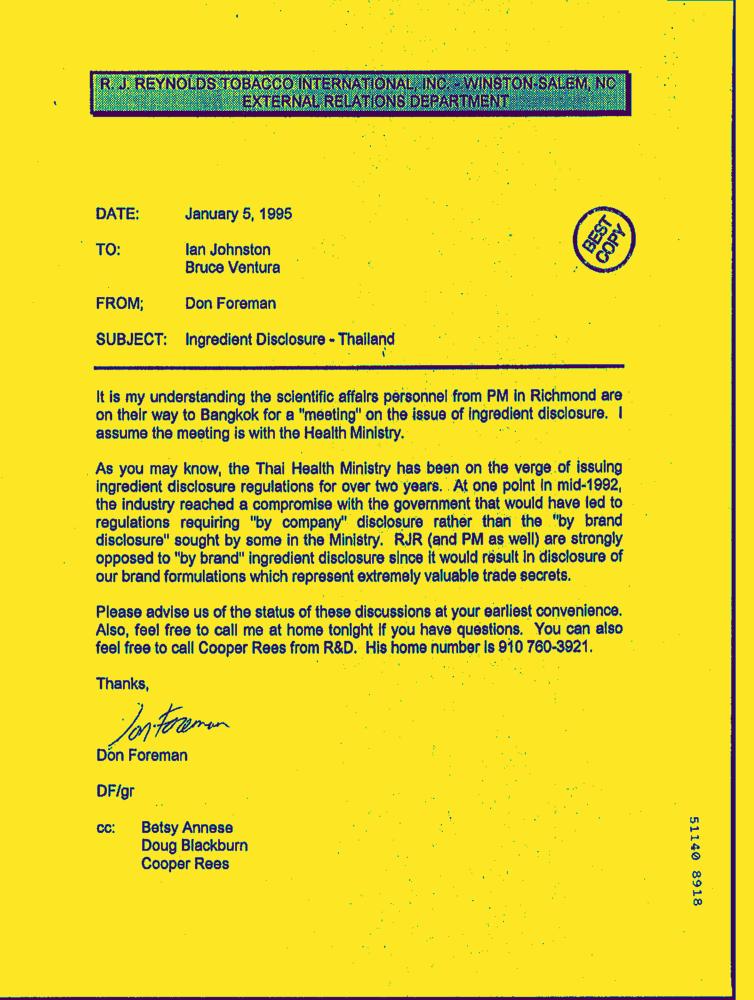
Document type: Letter-Doc